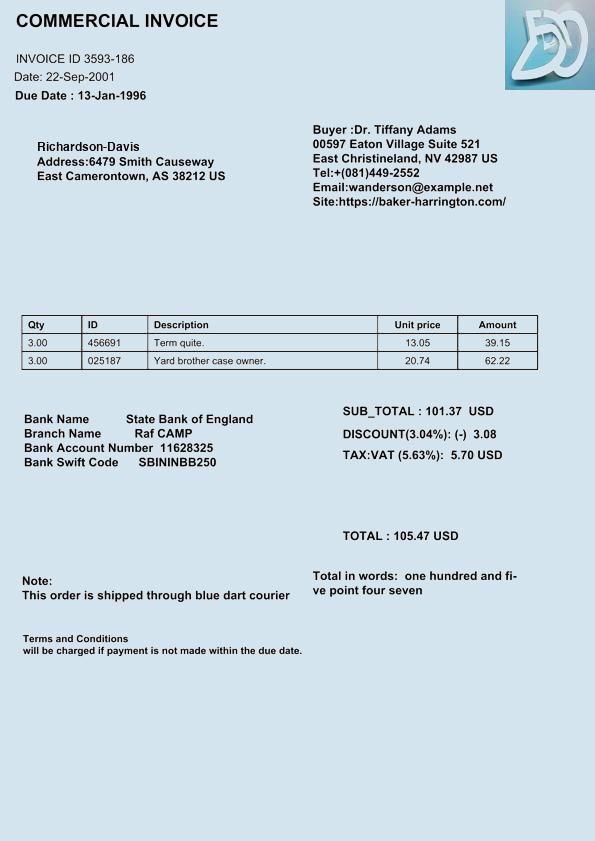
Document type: Invoice